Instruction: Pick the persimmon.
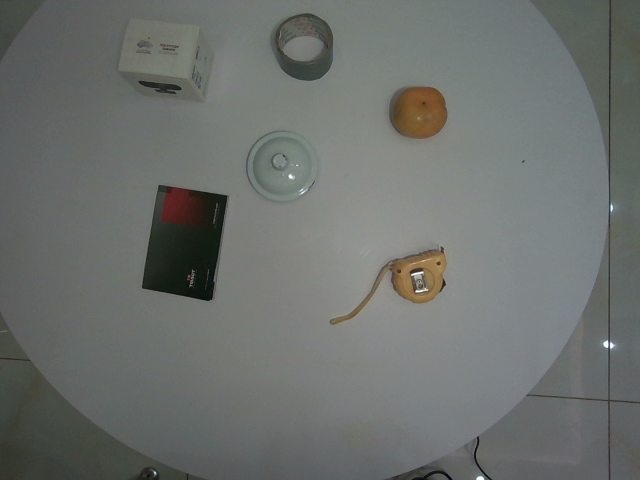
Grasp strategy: vertical